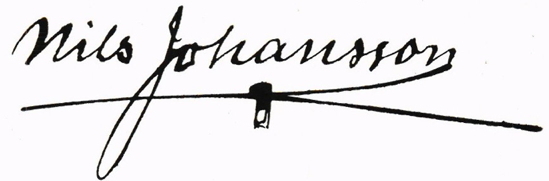
Signature of: nils johansson